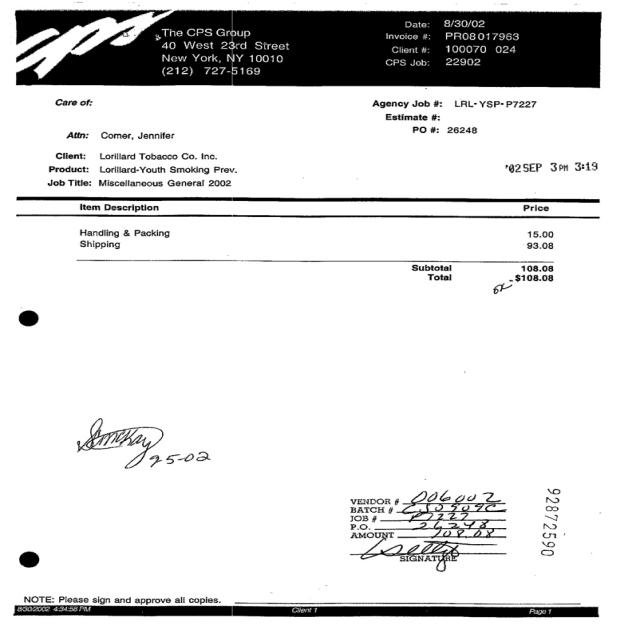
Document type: Invoice